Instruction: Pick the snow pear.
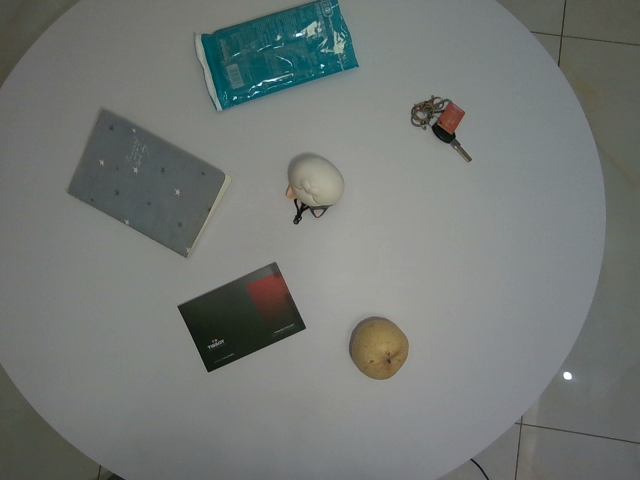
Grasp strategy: vertical